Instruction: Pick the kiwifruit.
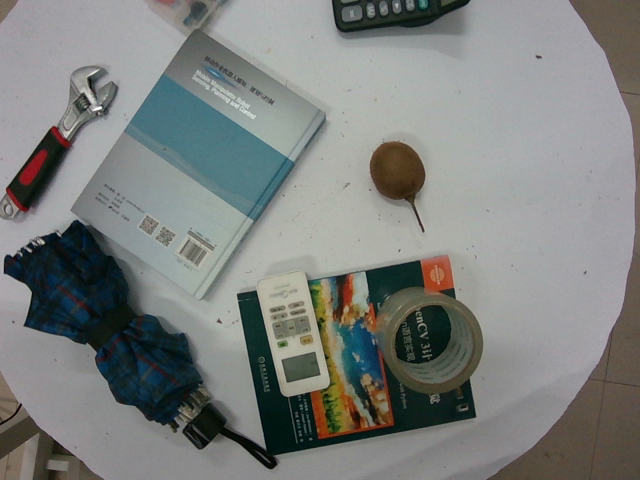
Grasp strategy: vertical